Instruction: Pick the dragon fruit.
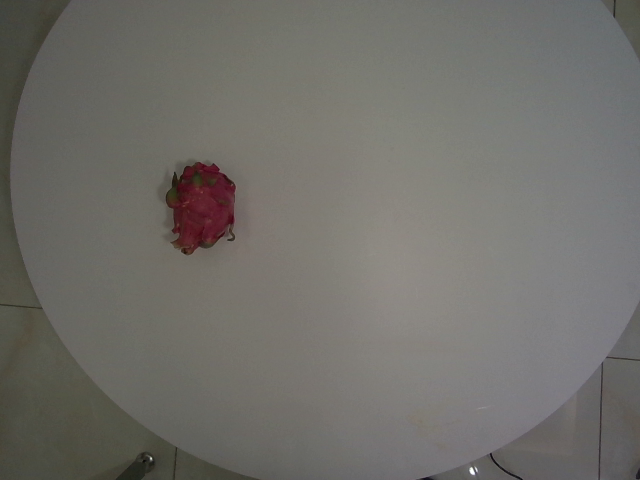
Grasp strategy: vertical